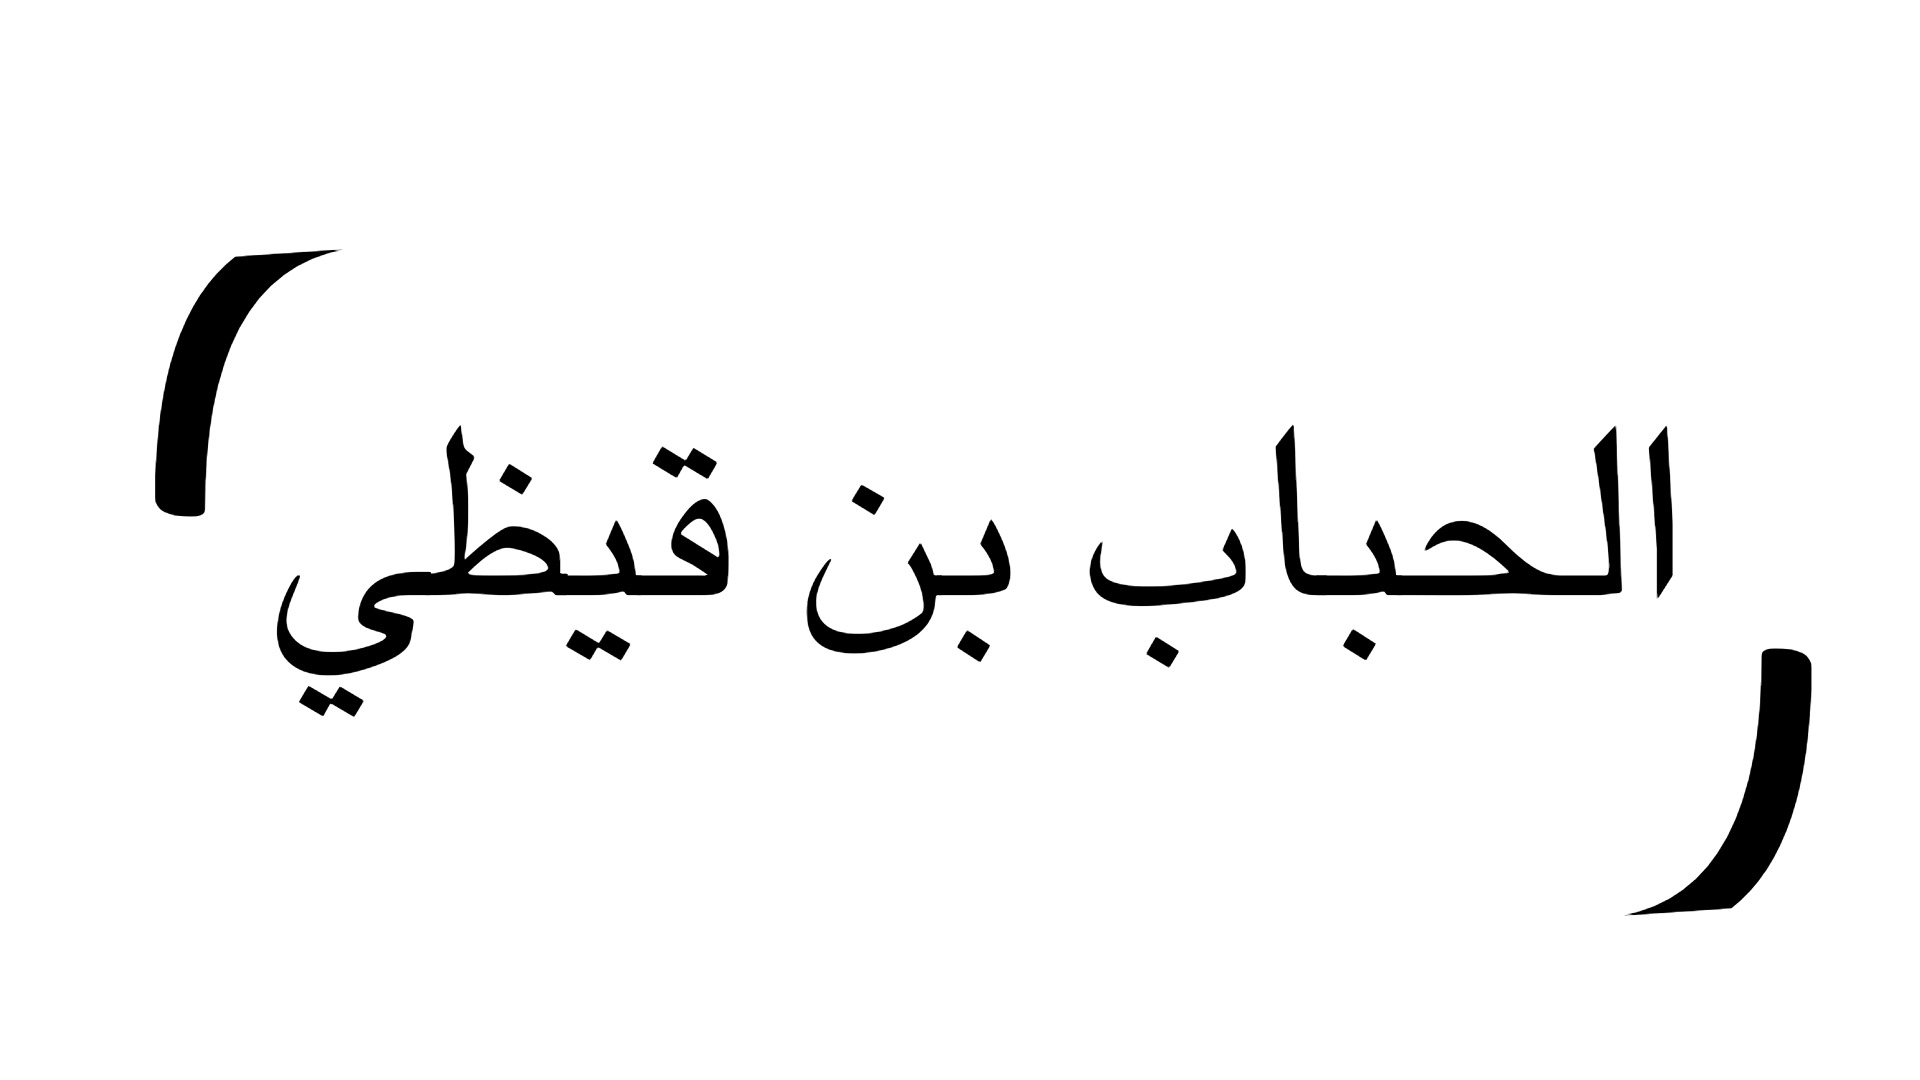
Signature of: al hubab ibn qaydhí